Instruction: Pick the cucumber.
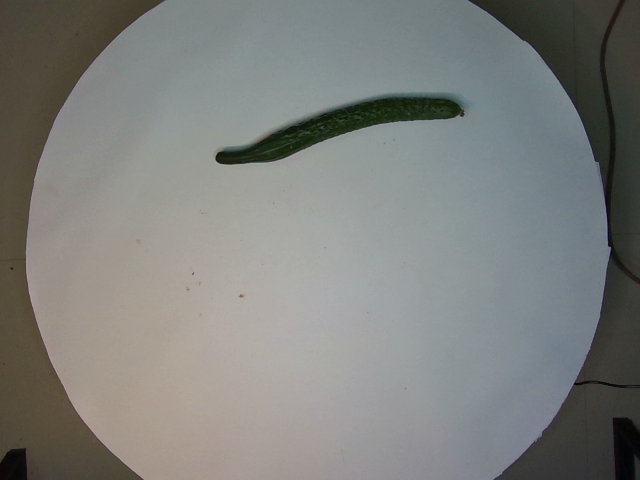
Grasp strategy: vertical